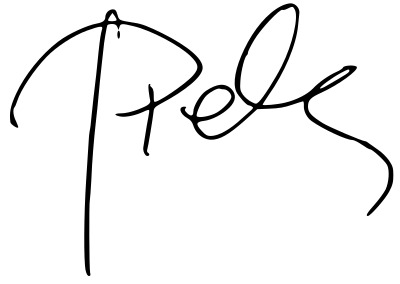
Signature of: katarzyna piekarska